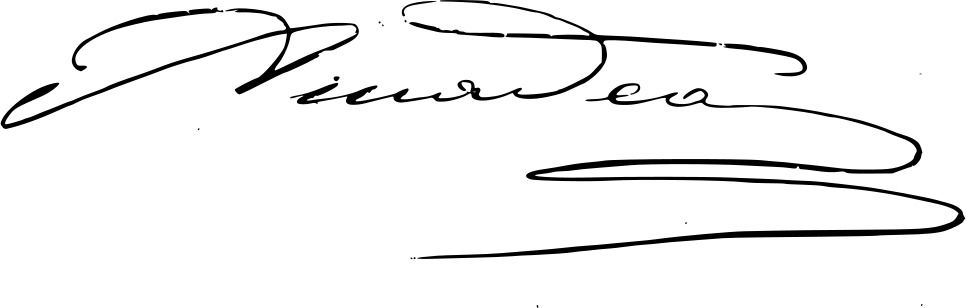
Signature of: amadeo i of spain